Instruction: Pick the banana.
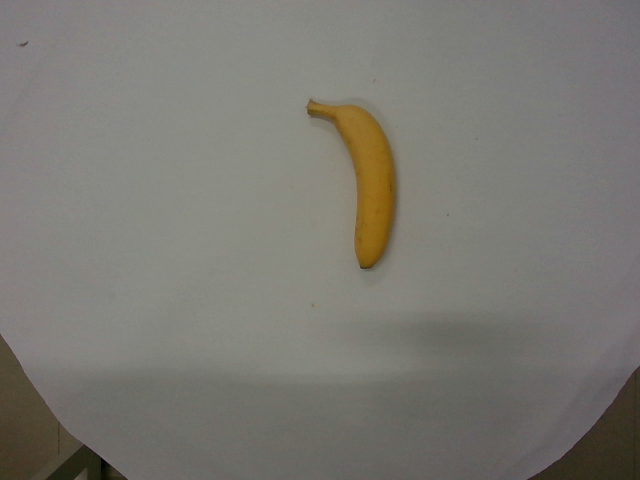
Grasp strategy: vertical